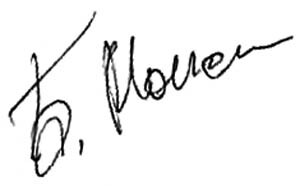
Signature of: boris moiseev